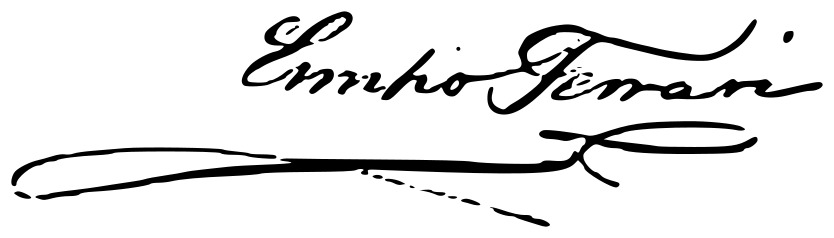
Signature of: emilio ferrari